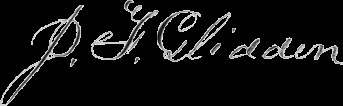
Signature of: joseph glidden